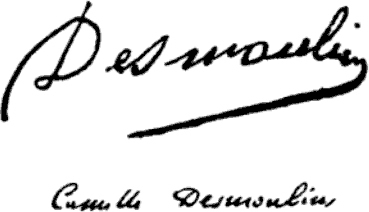
Signature of: camille desmoulins